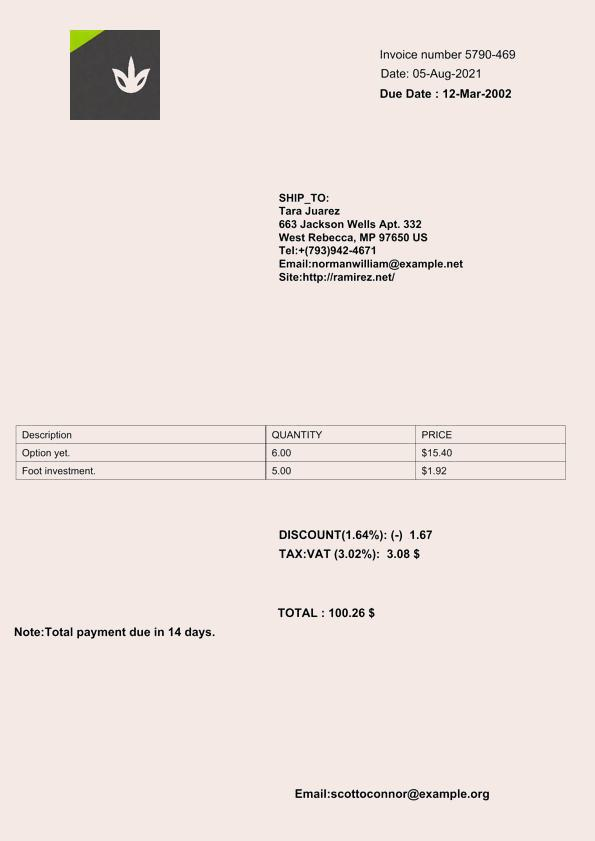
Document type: Invoice